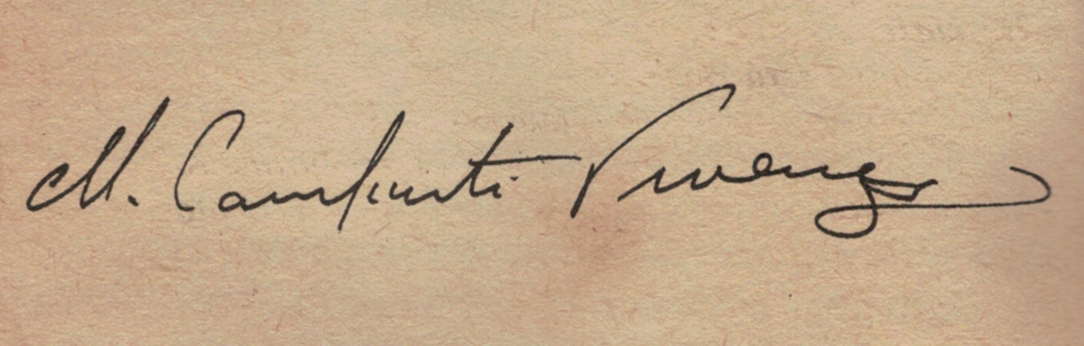
Signature of: manuel cavalcanti proença